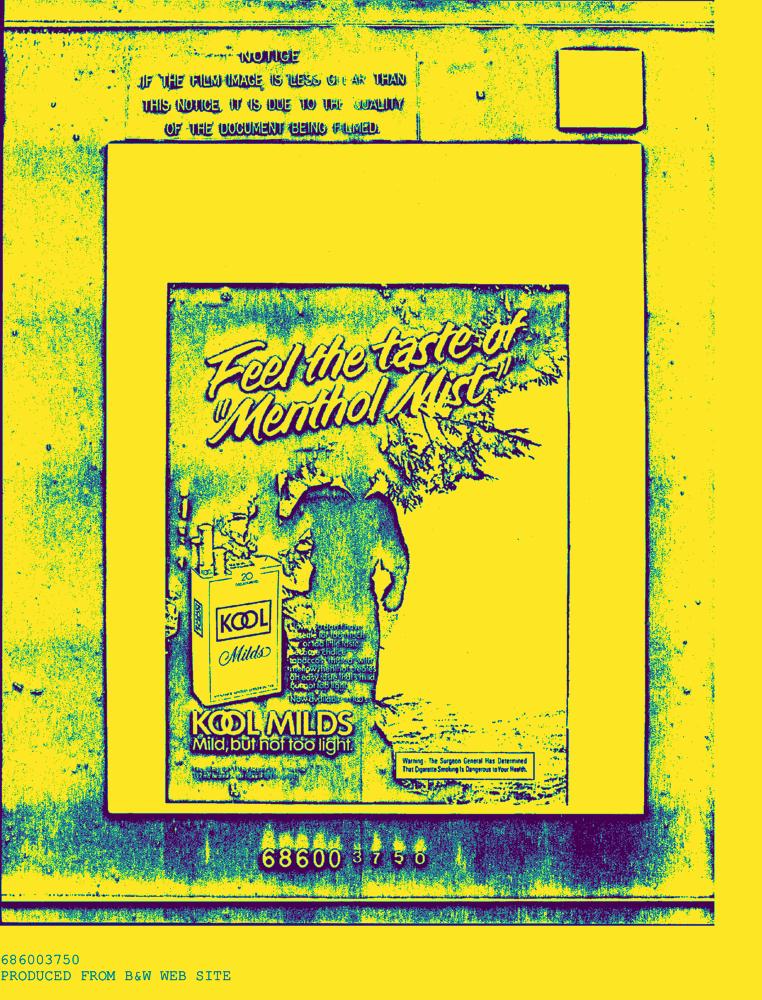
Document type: AD